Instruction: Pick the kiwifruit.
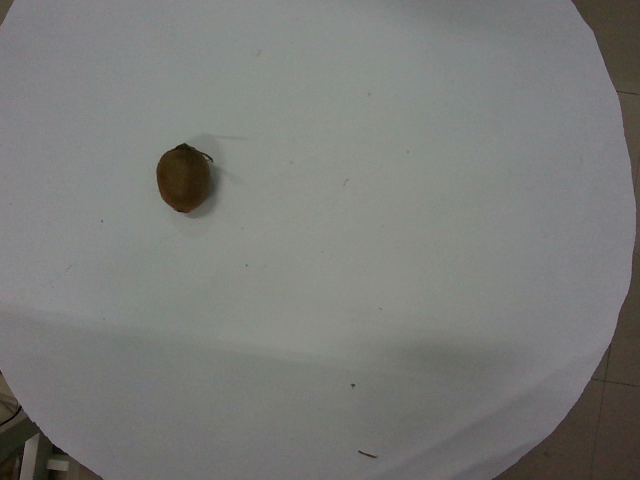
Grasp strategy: vertical